Question: What is the main concern?
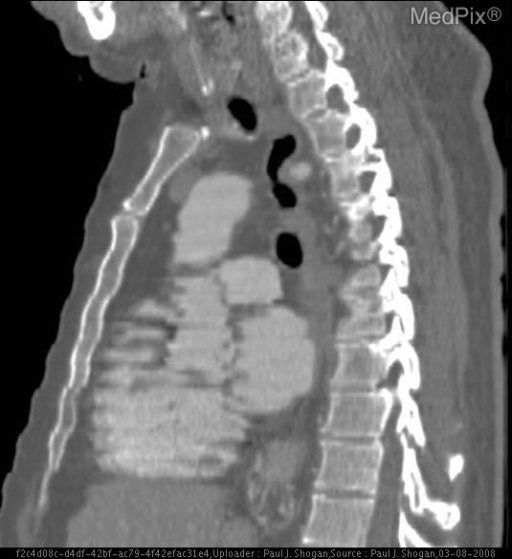
Answer: The findings suggest Chest Radiography: :

Lateral chest radiograph demonstrates soft tissue density superior to the aortic arch causing anterior displacement of the trachea.

Contrast Enhanced CT:

The origin of the anomalous artery is evident arising from the posterior superior aortic arch as the last branching vessel of a left-sided aortic arch passing posteriorly to the esophagus in the retrotracheal space.  At a level 1 cm superior to the aortic arch, the aberrant right subclavian artery is located ascending posteriorly in the right superior mediastinum.

Maximal intensity projection demonstrates the aberrant right subclavian artery arising from the medial wall of the aorta as the last branching vessel, passing posterior to the esophagus, and ascending anterolaterally to the spine into the thoracic inlet.. Maximal intensity projection demonstrates the aberrant right subclavian artery passing posterior to the esophagus.. The patient might have a history of 60 year old male with complaint of tachypnea and tachycardia with high clinical concern for pulmonary embolus..